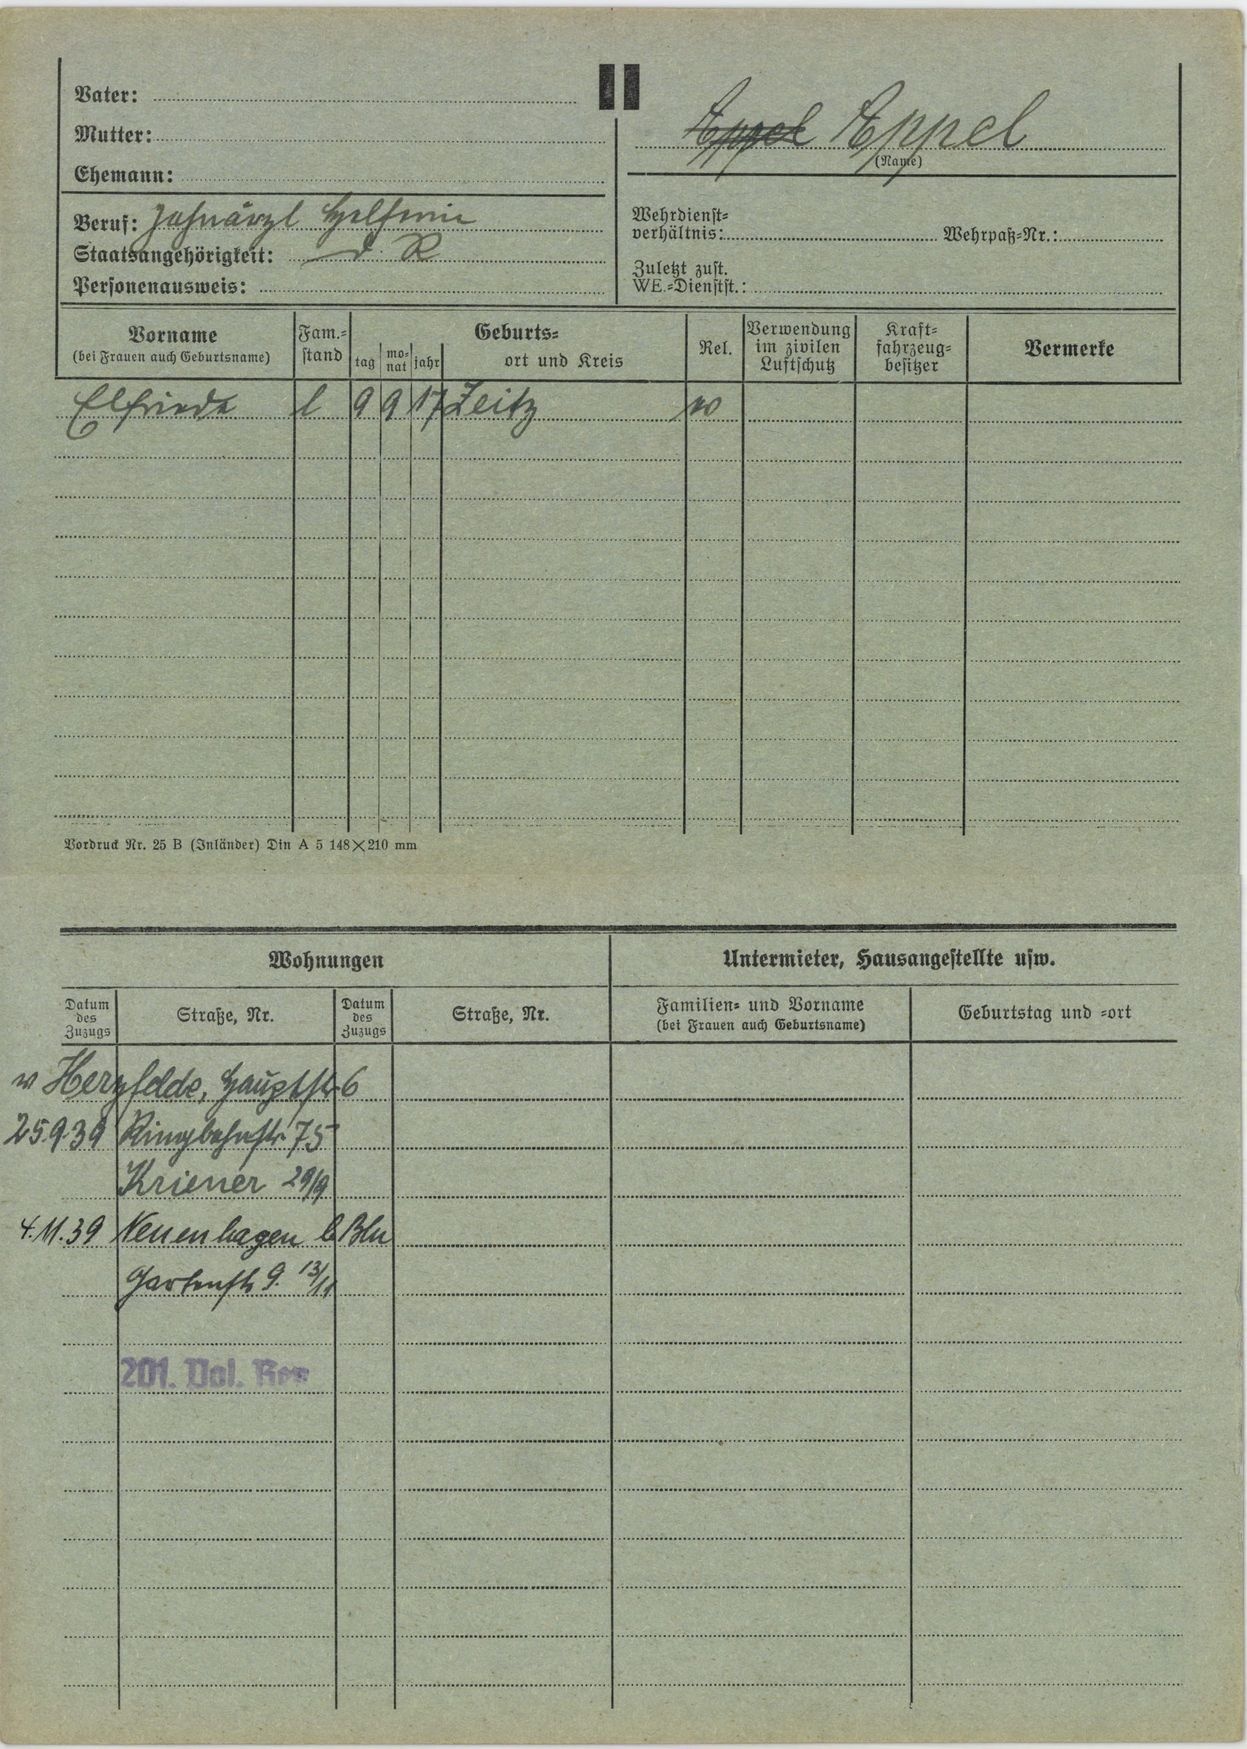
Appel Appel